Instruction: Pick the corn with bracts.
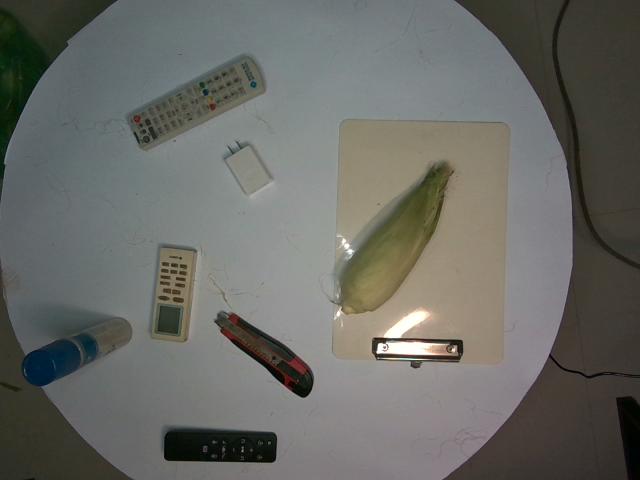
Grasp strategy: vertical